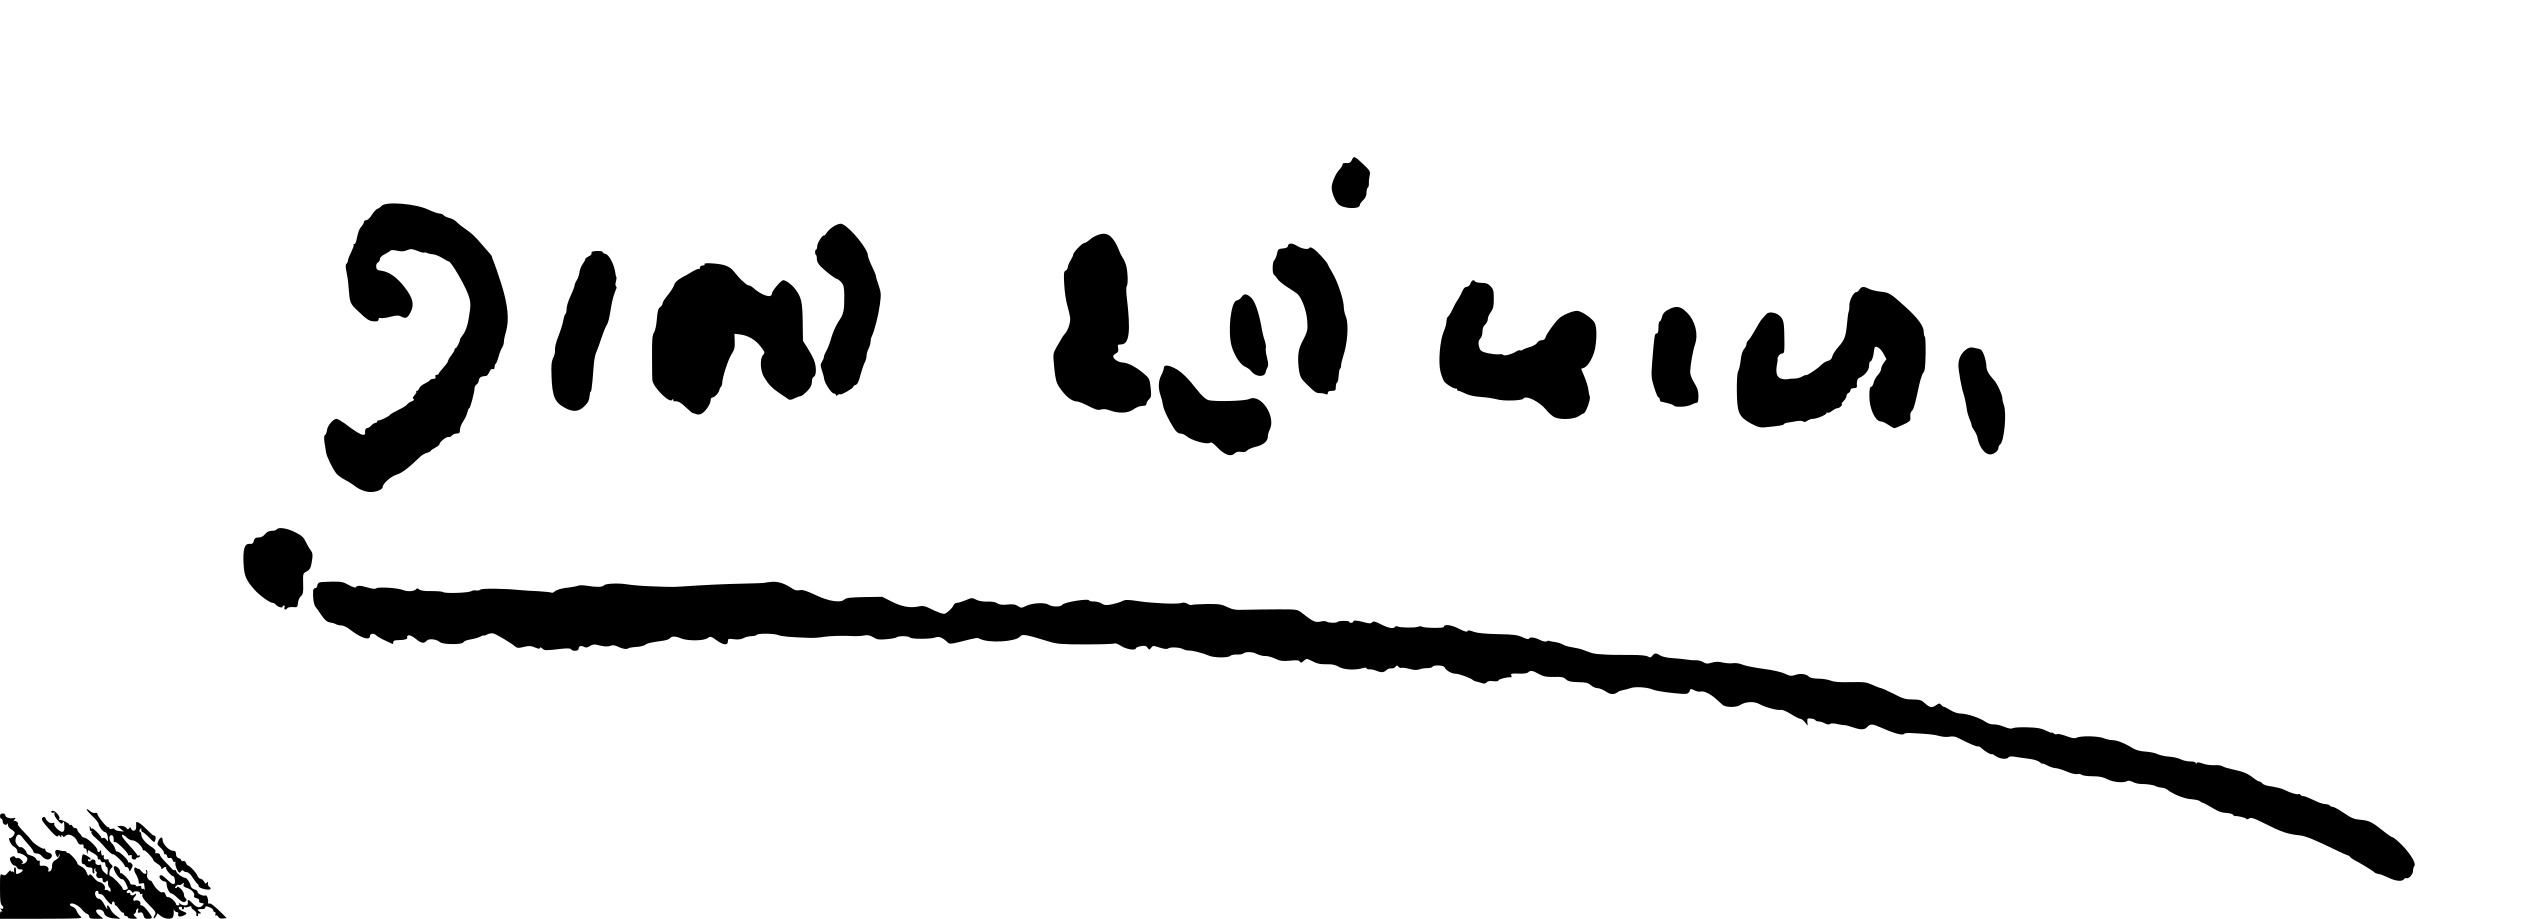
Signature of: abdulgani dahiwala